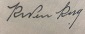
Signature of: q108907817